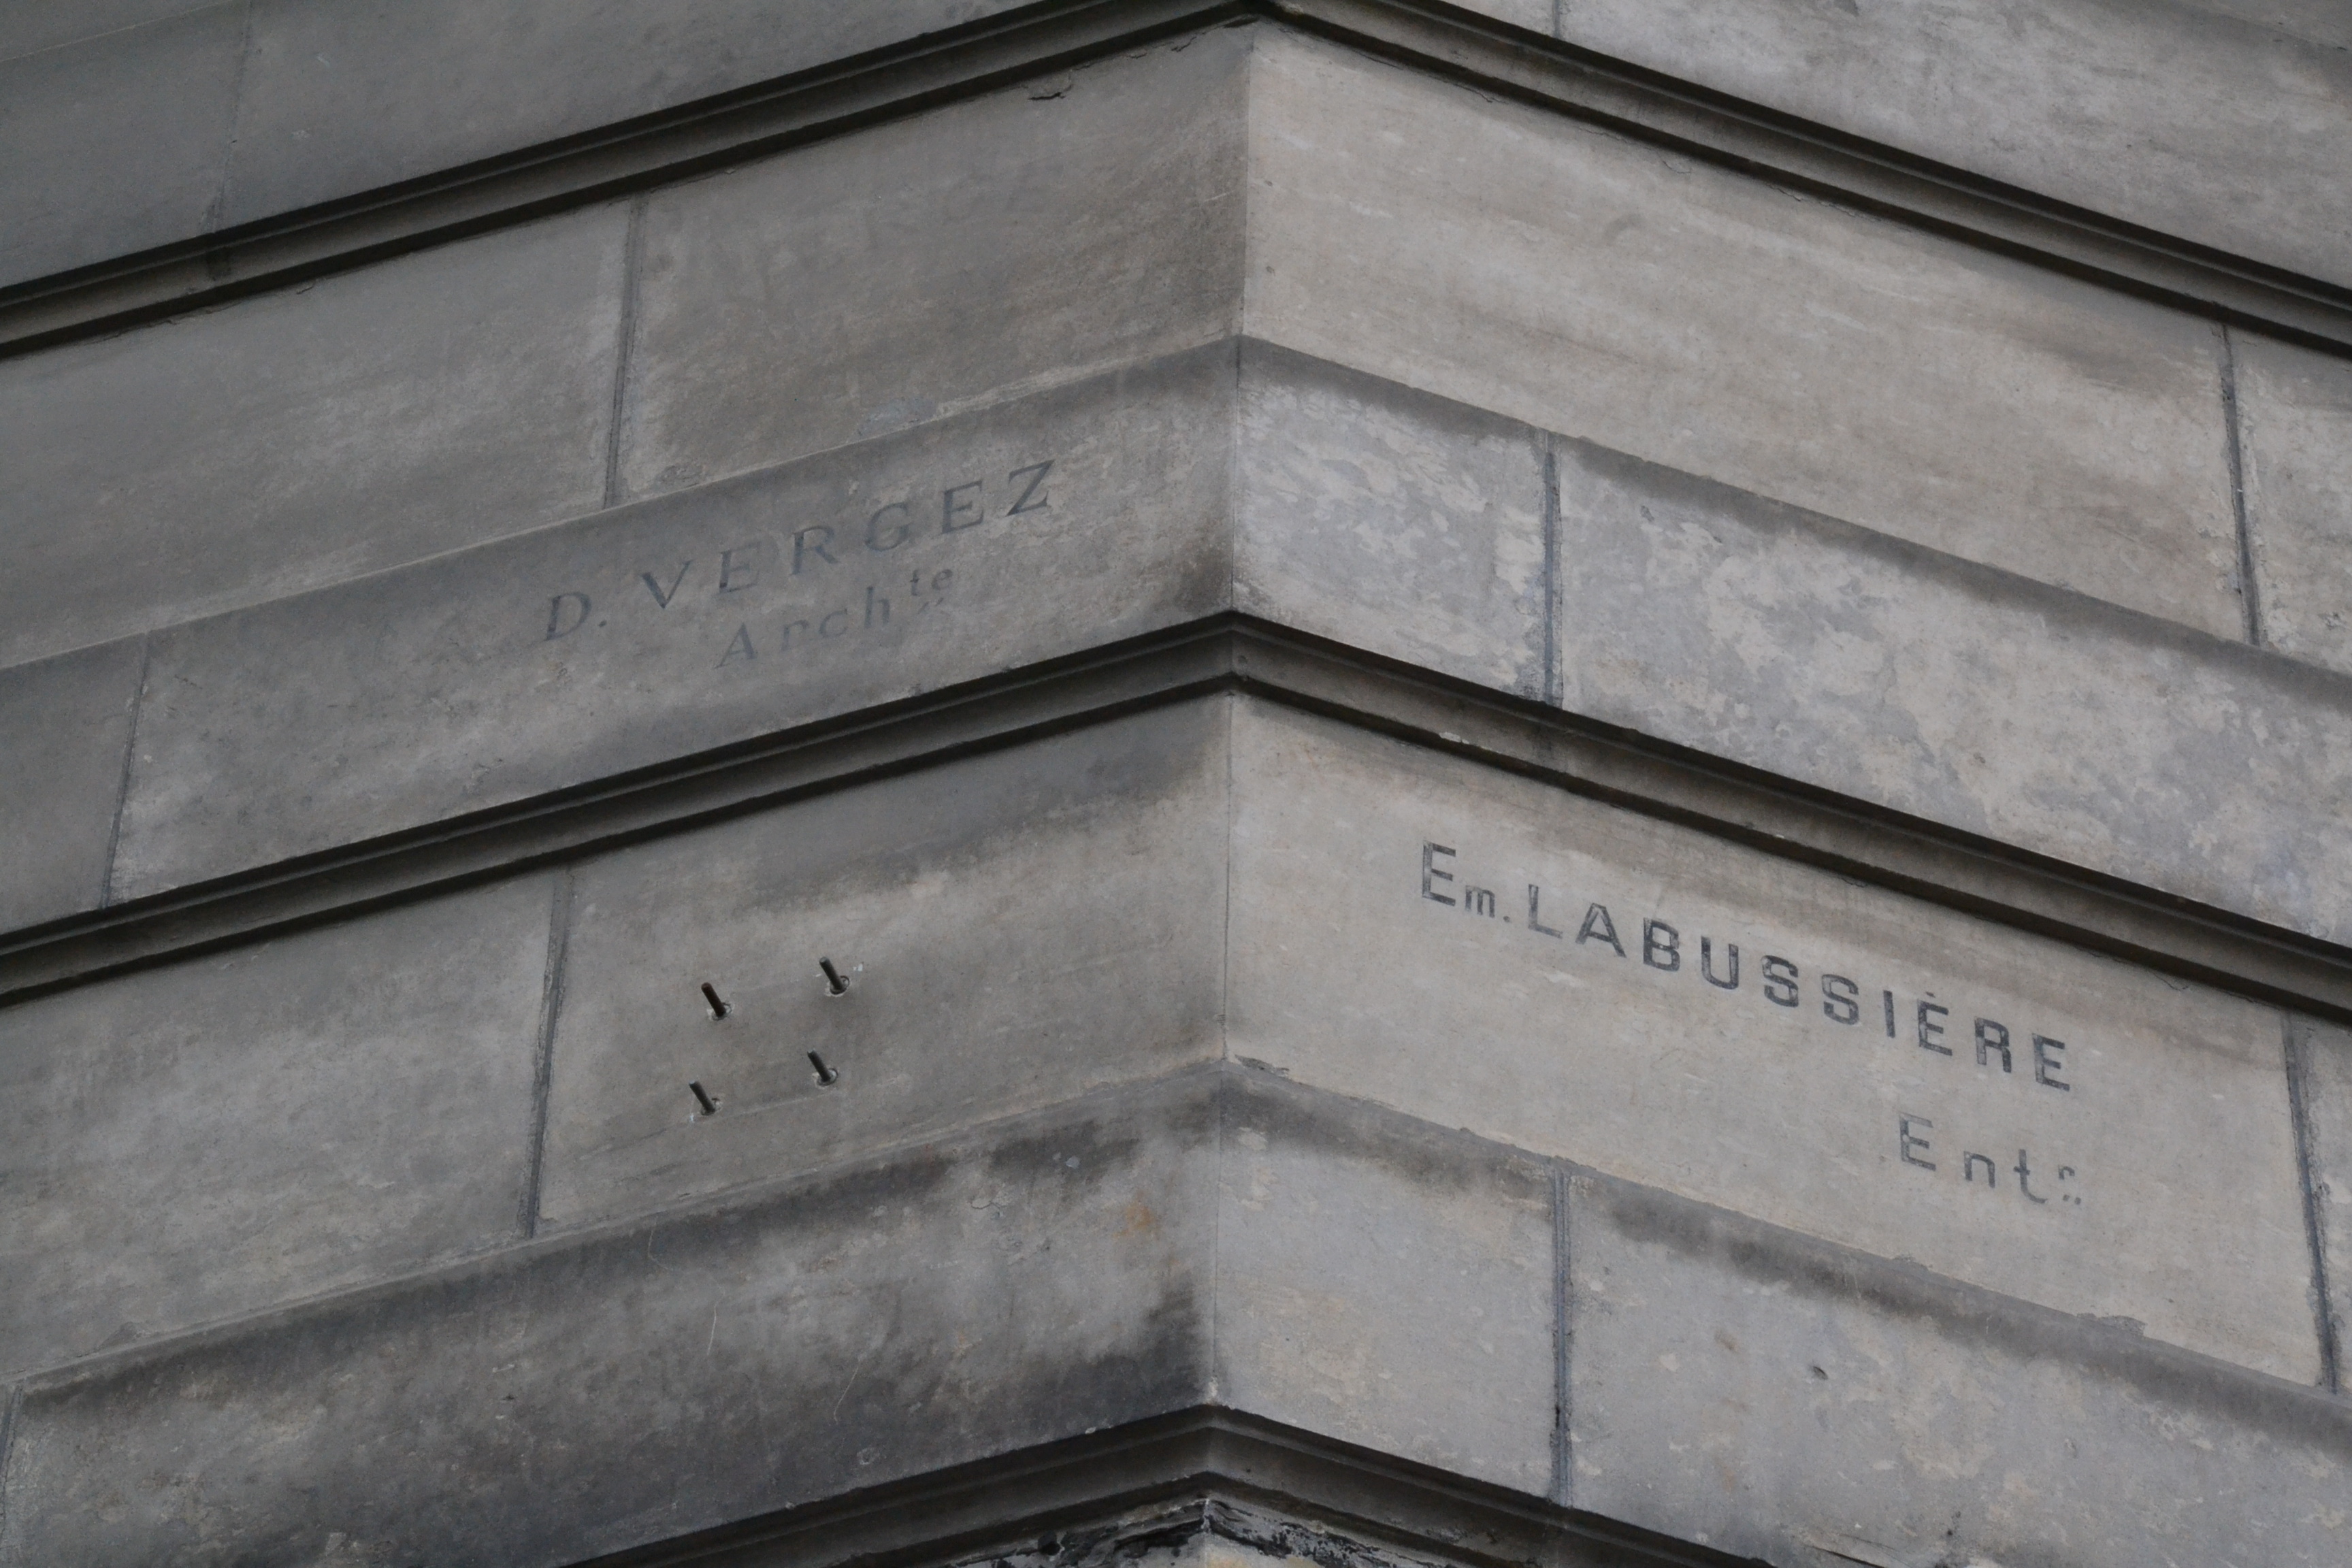
Signature of: émile labussière